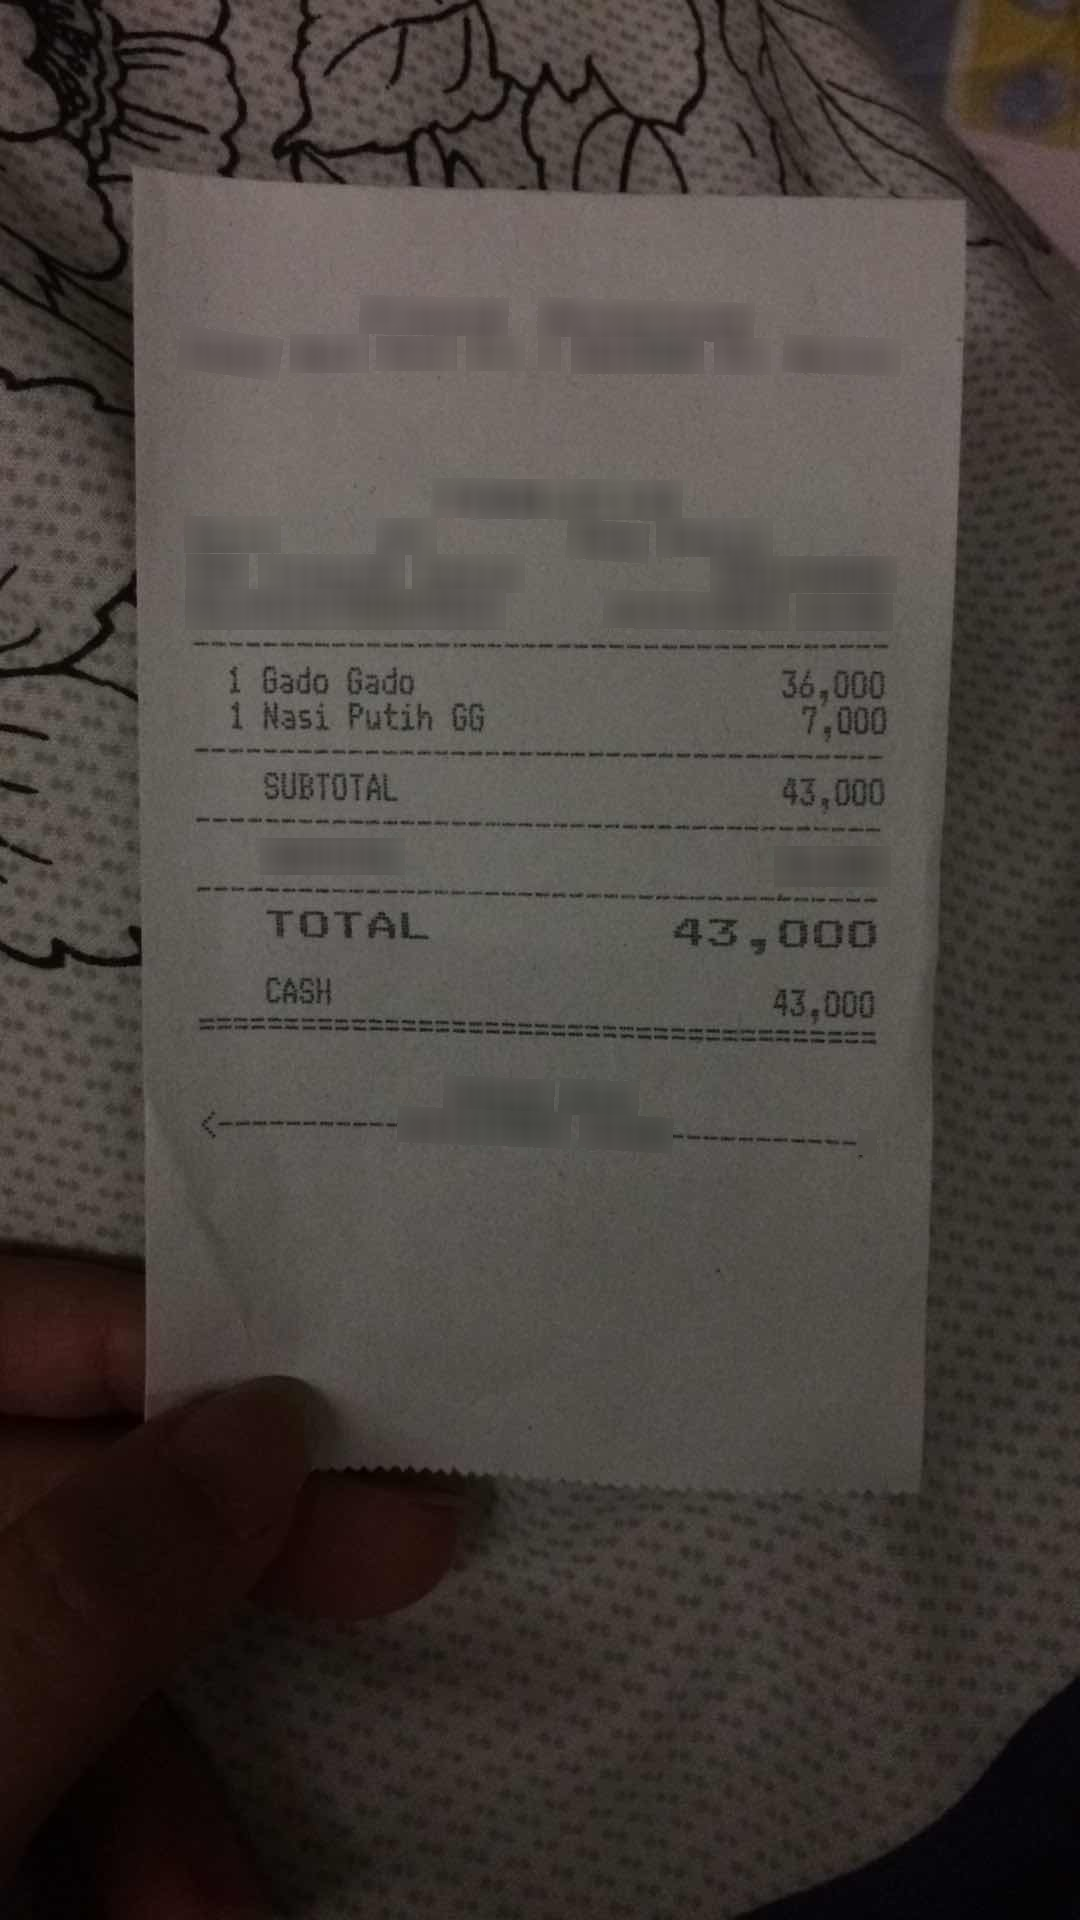
Number of items: 2
Subtotal: 43,000
Total: 43,000
OCR text regions:
text: 1
text: Gado
text: Gado
text: 36,000
text: 1
text: Nasi
text: Putih
text: GG
text: 7,000
text: SUBTOTAL
text: 43,000
text: TOTAL
text: 43,000
text: CASH
text: 43,000